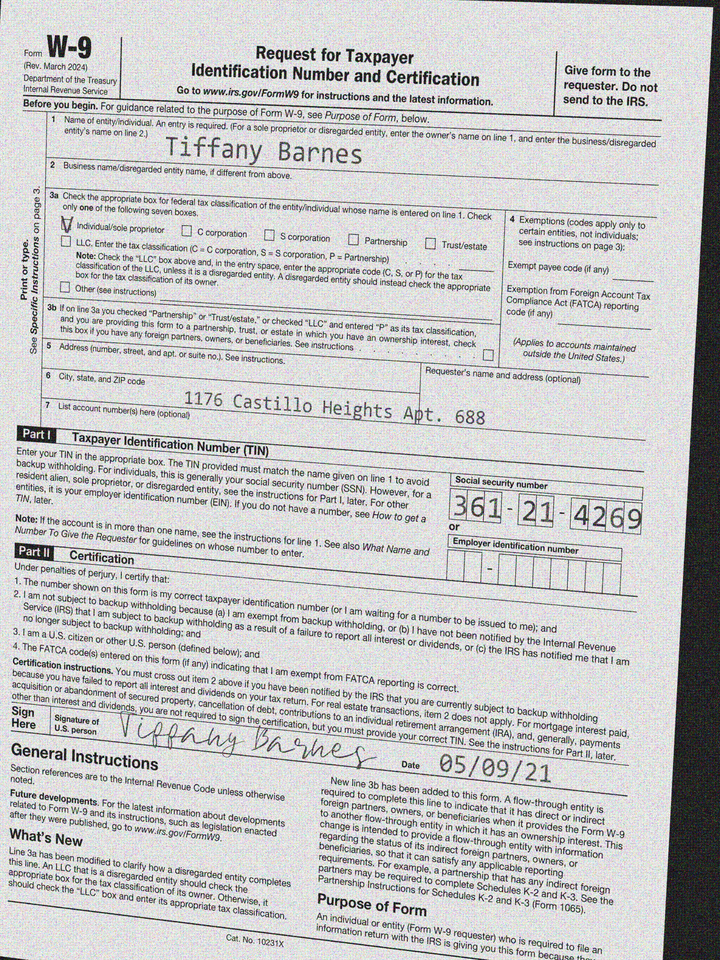
adr1: 1176 Castillo Heights Apt. 688
cbx: yes
ssn: 361214269
enm: Tiffany Barnes
sdt: 05/09/21